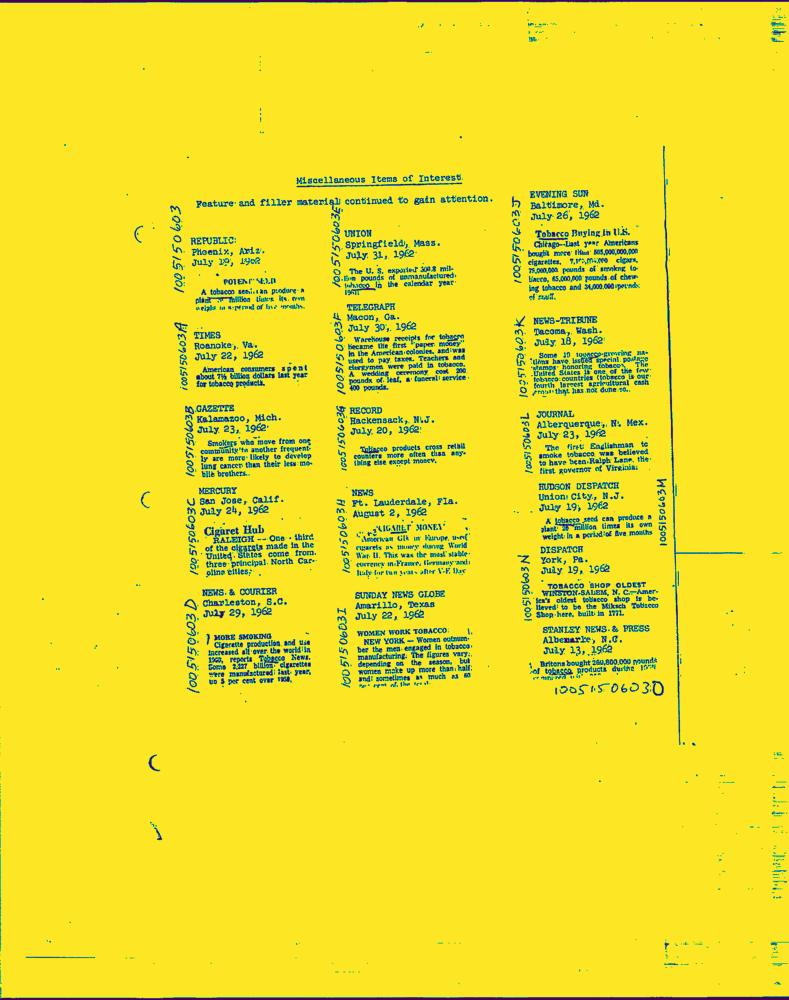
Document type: News-Article